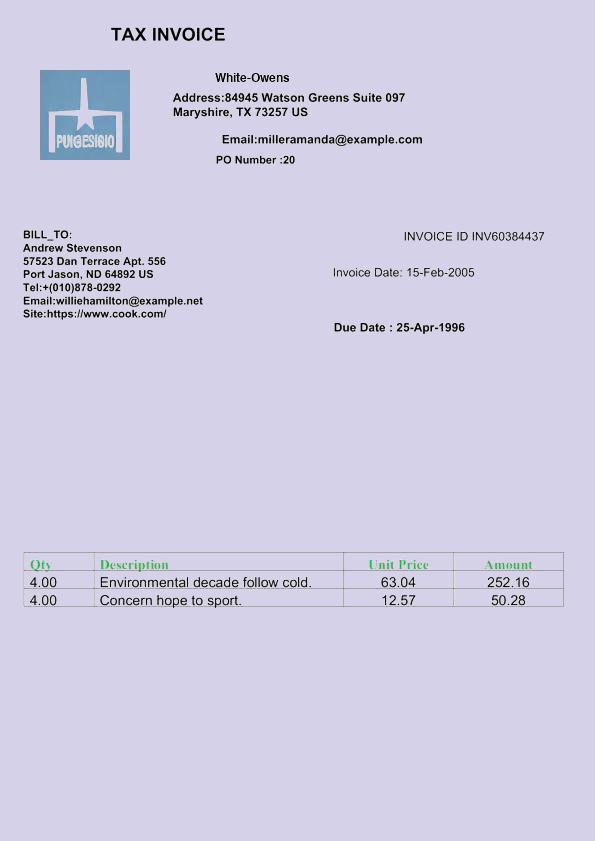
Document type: Invoice